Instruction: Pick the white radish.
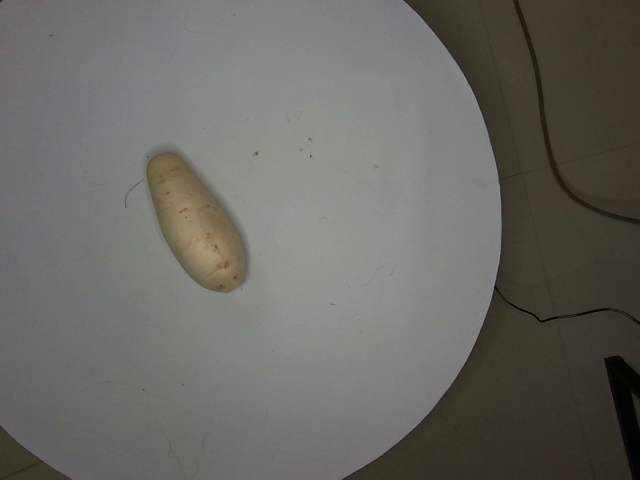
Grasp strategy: vertical